Question: What type of tax is indicated in the document, personal property or real estate?
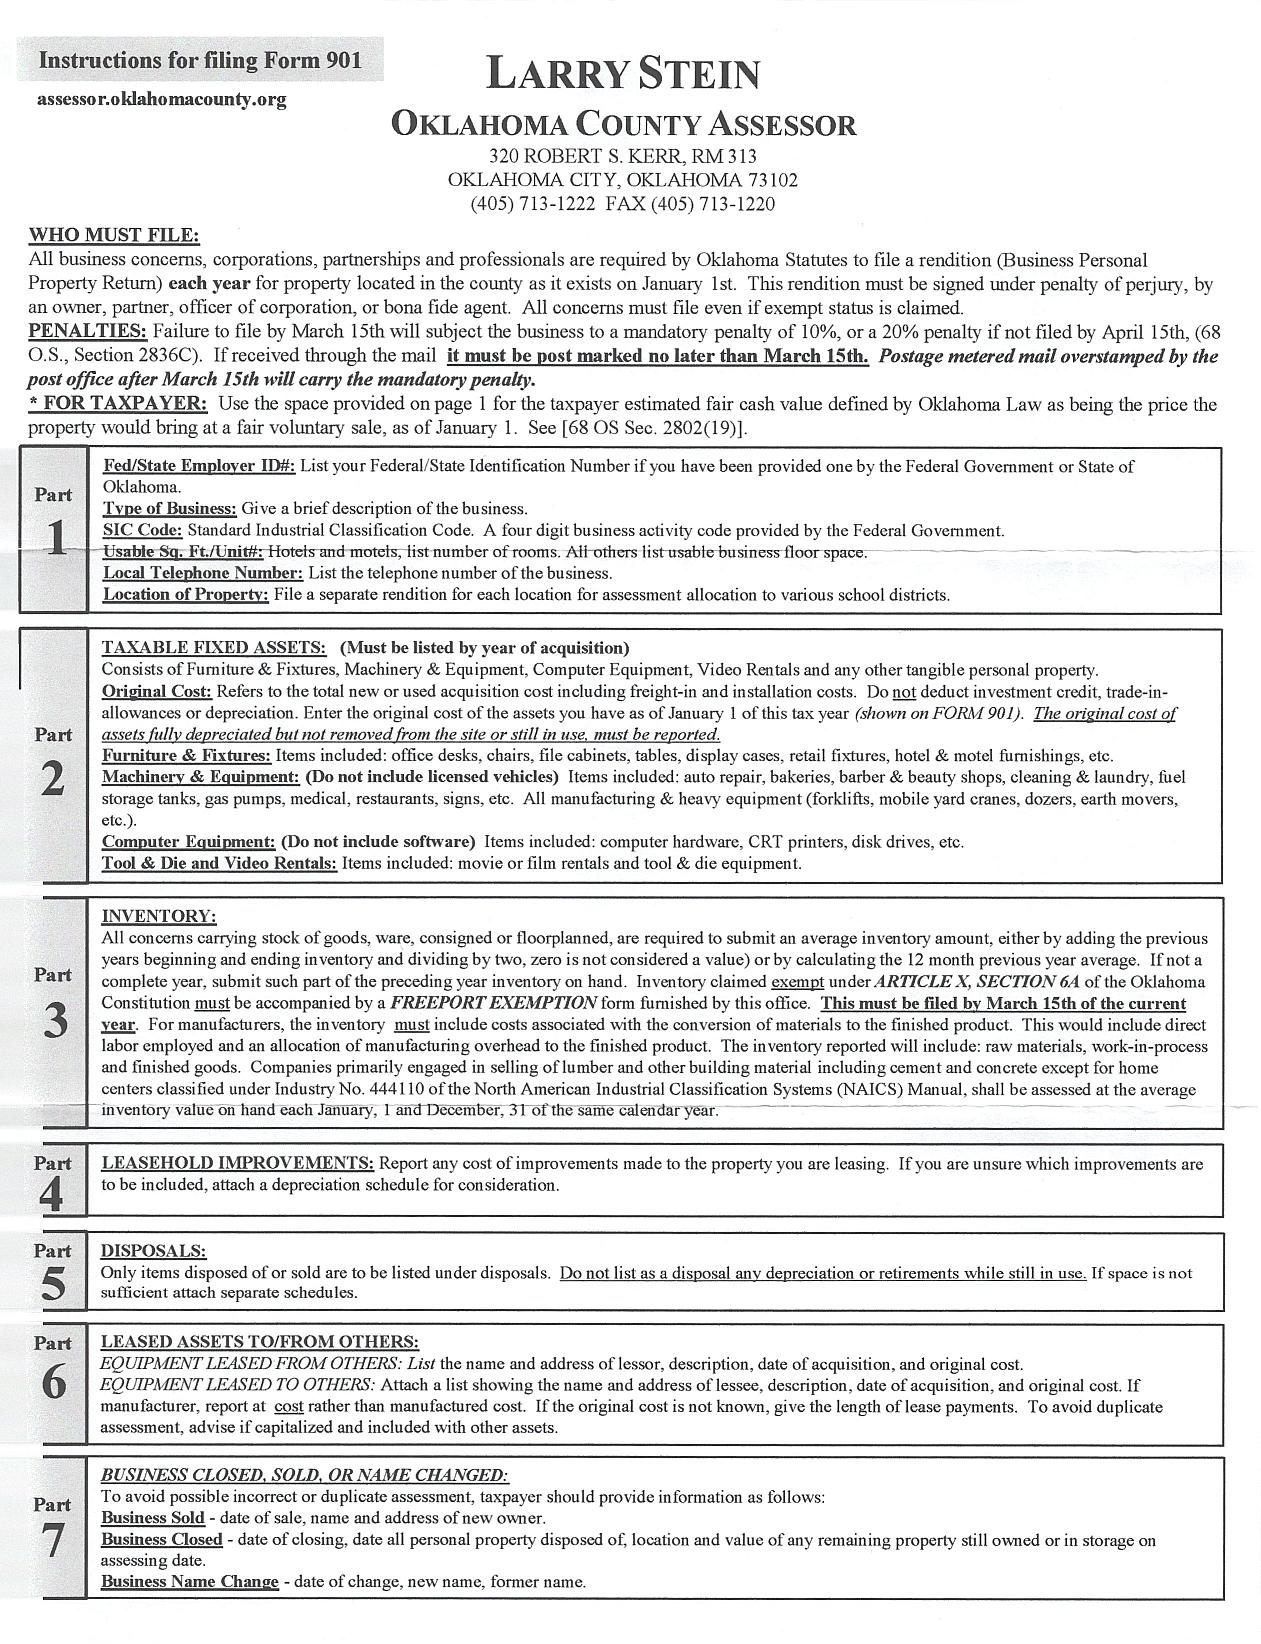
Answer: "Personal Property Tax"